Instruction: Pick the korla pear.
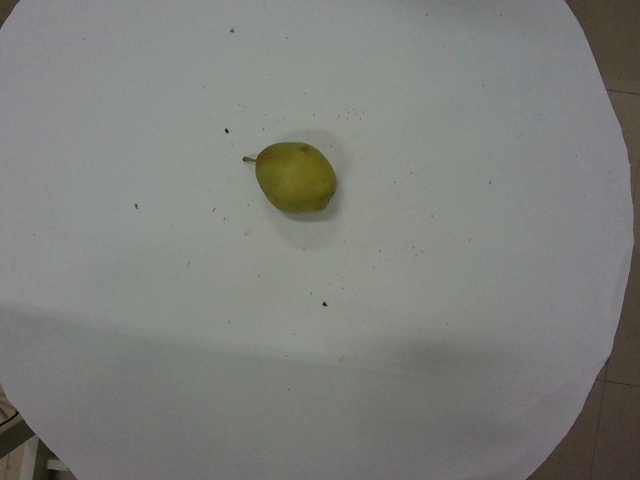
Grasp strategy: vertical